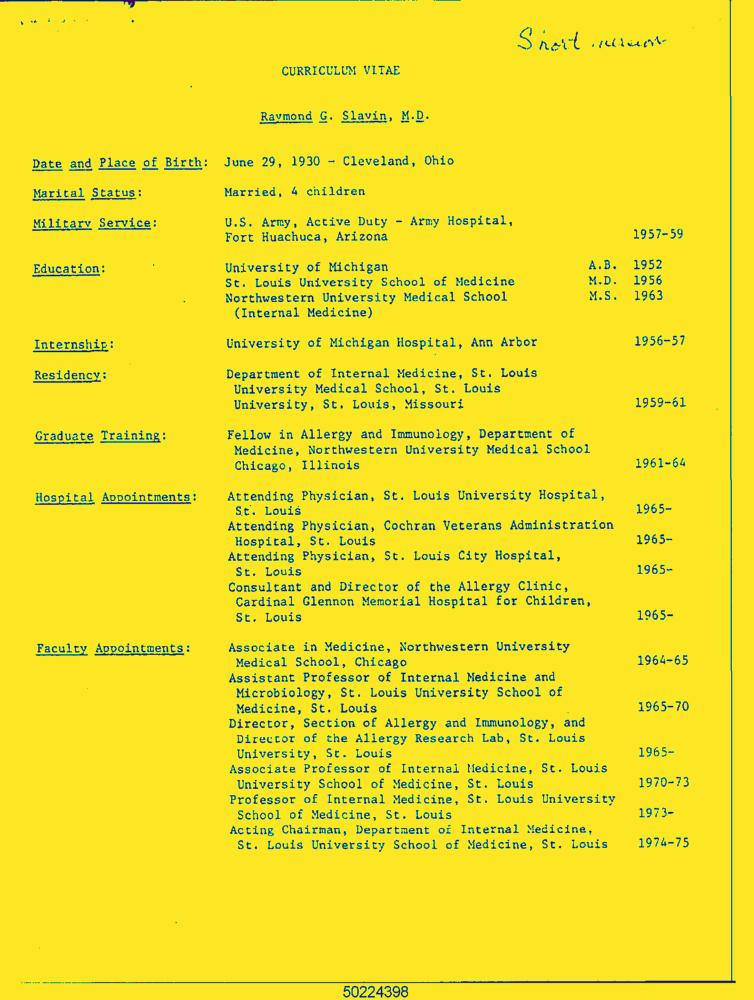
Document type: Resume-Doc